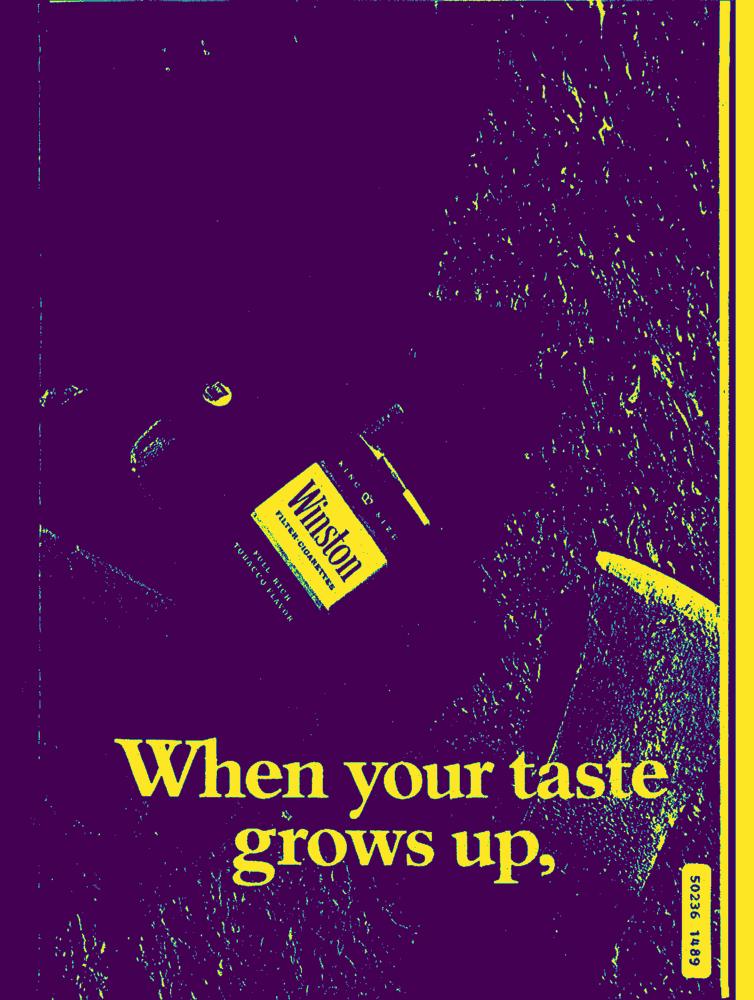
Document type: AD